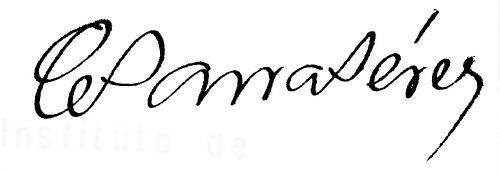
Signature of: caracciolo parra pérez